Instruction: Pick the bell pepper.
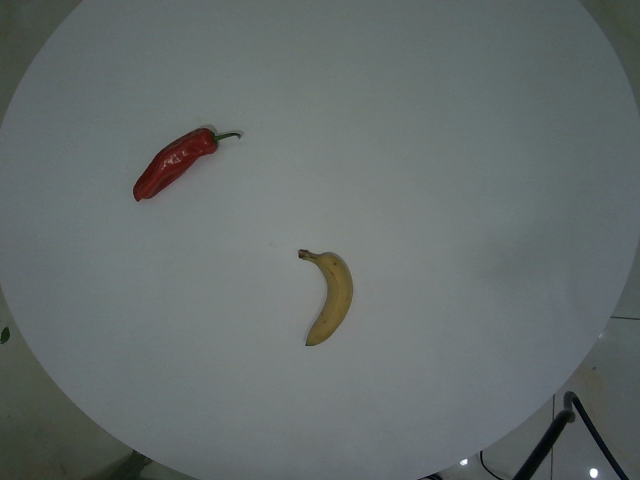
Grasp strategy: vertical